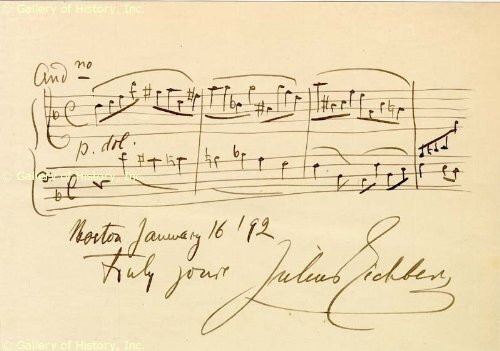
Signature of: julius eichberg